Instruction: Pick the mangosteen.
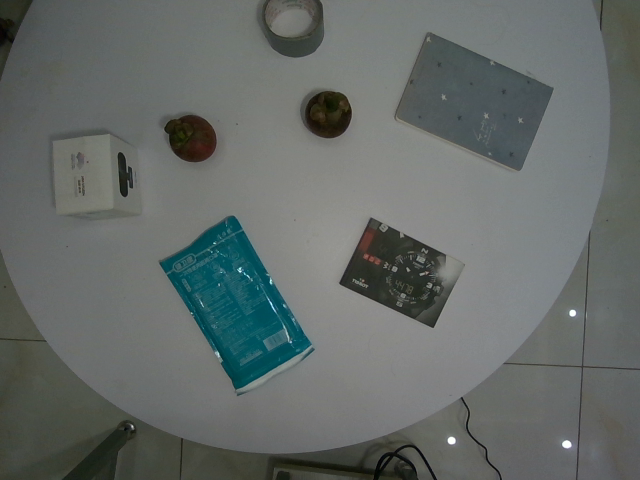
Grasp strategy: vertical